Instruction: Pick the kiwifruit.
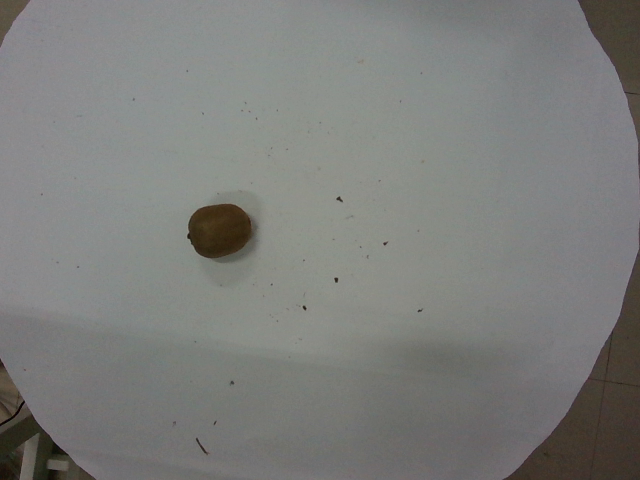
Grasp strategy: vertical